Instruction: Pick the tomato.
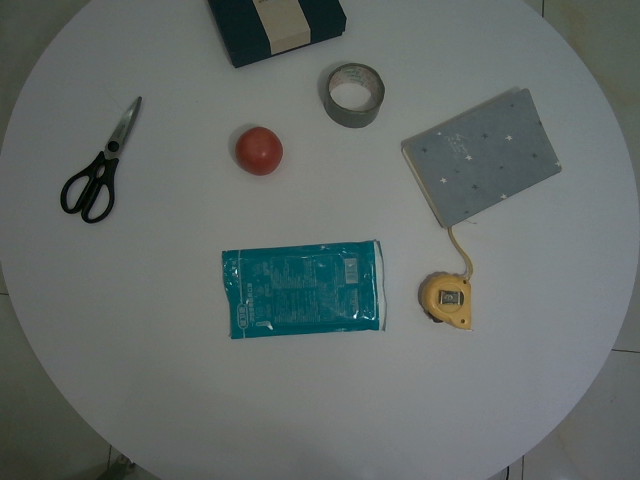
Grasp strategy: vertical